Question: How is the property described in the document?
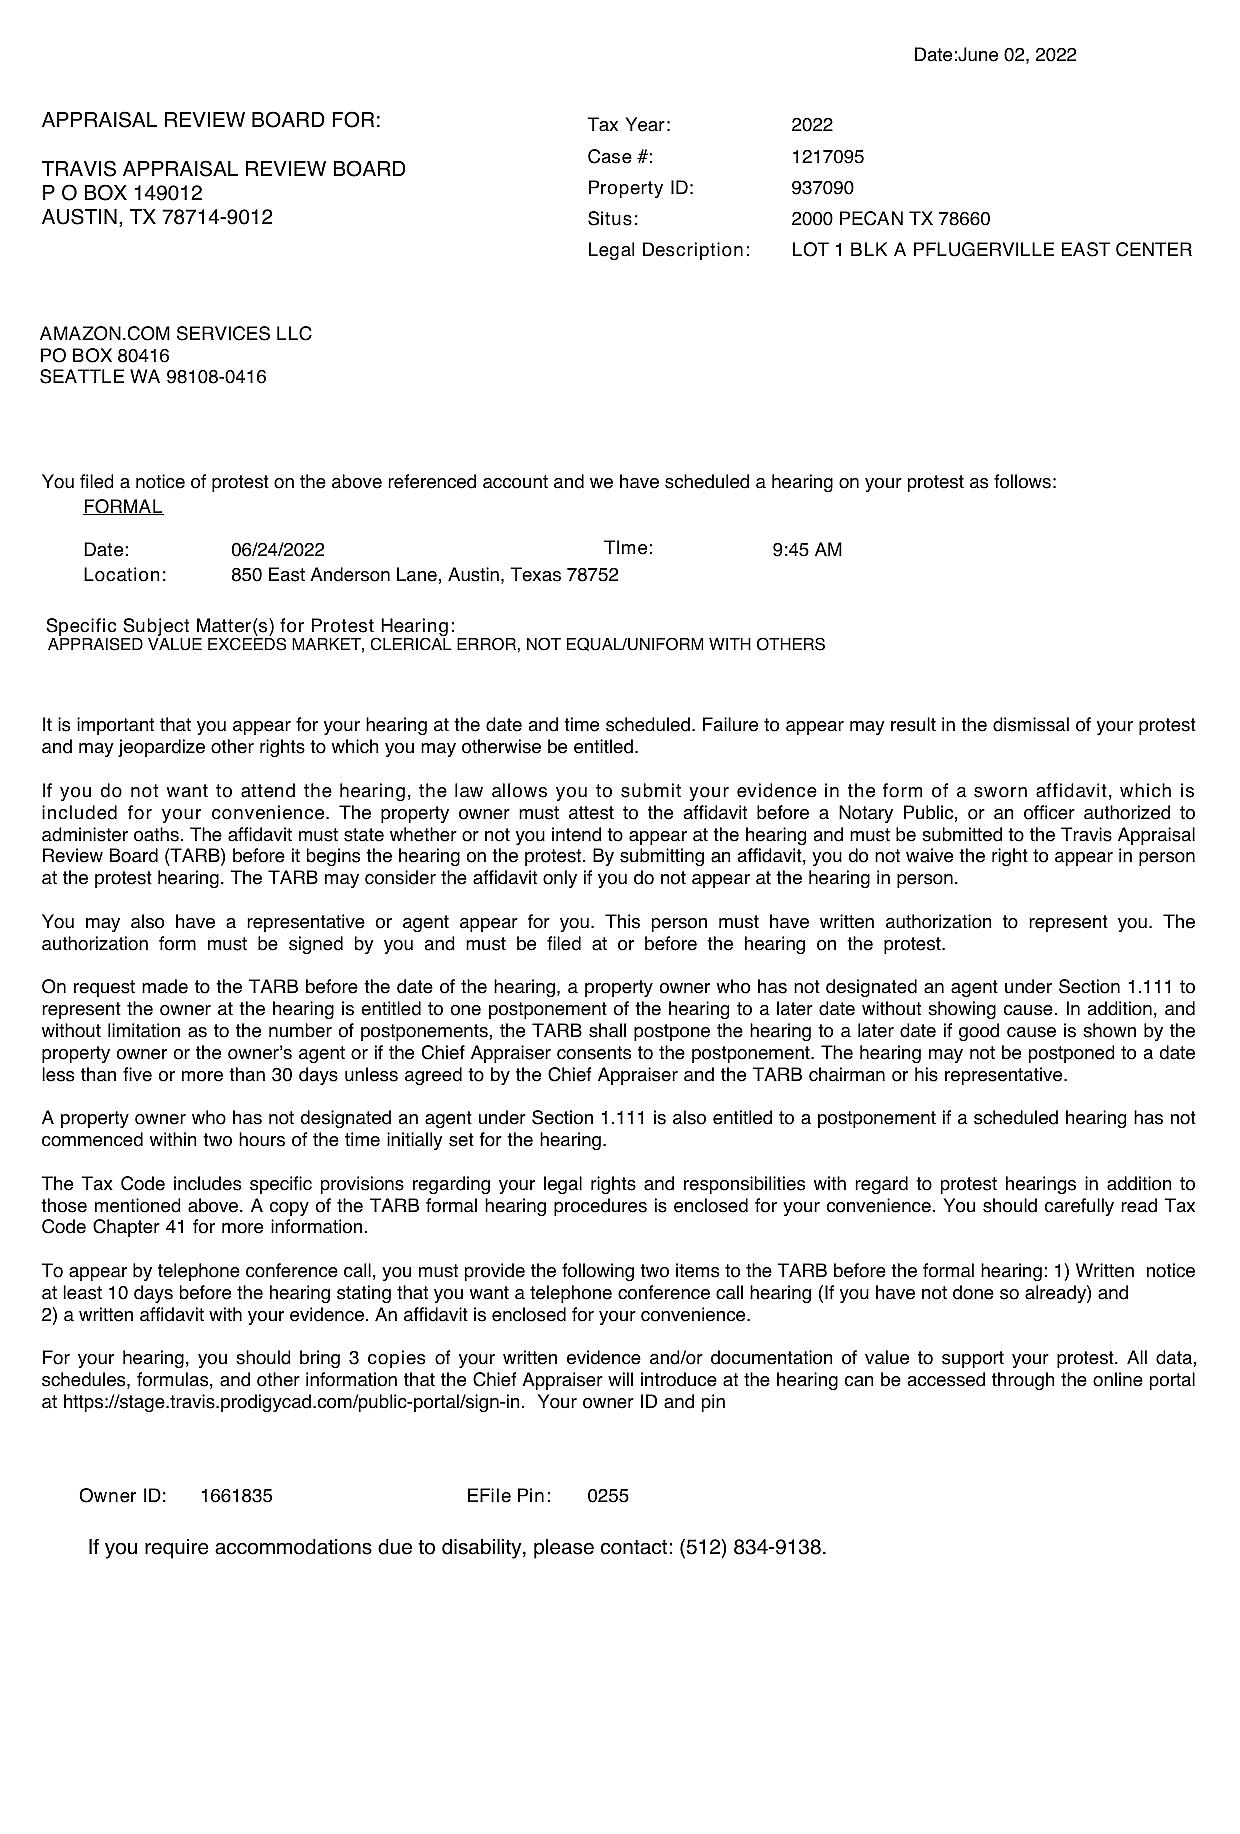
Answer: "LOT 1 BLK A PFLUGERVILLE EAST CENTER"